Question: How does the patient history play a role?
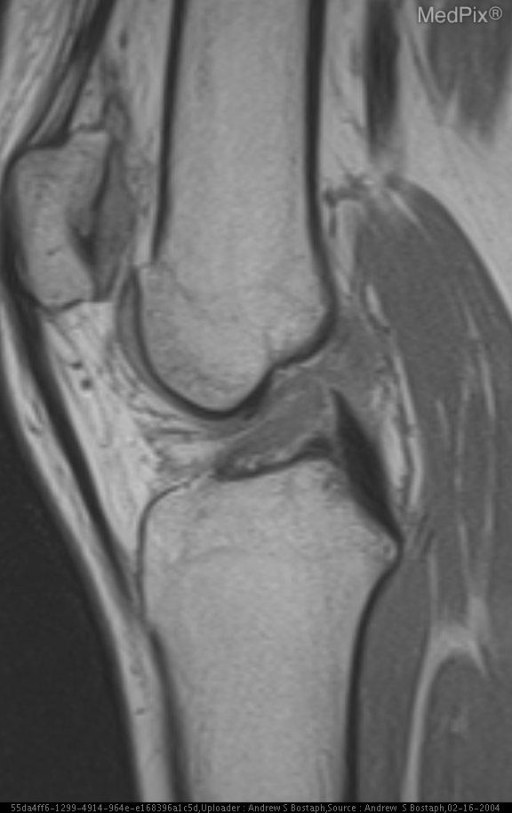
Answer: The patient's history of 18 y/o female with history of chronic pain with exercise.  No history of specific trauma. is key in understanding the case.